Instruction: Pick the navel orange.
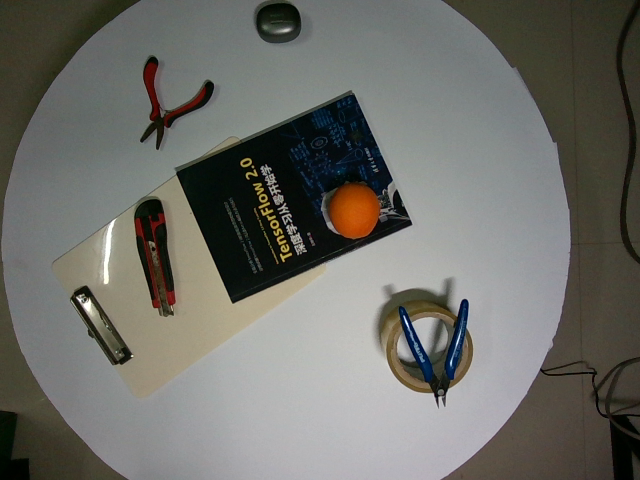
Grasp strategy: vertical